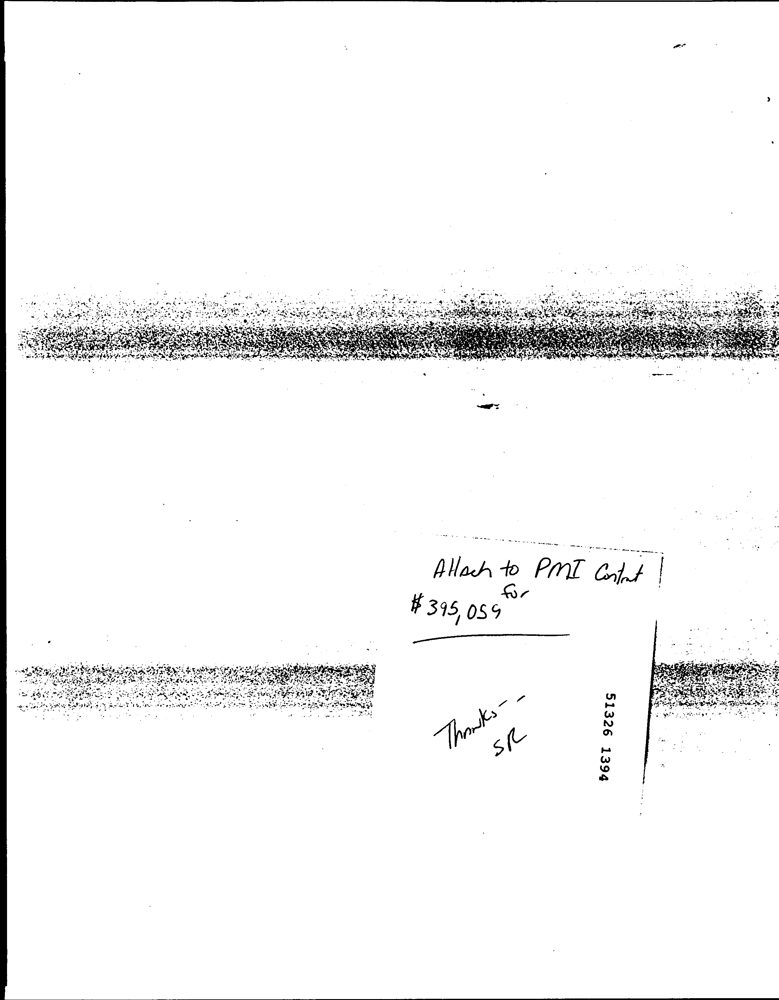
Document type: Invoice